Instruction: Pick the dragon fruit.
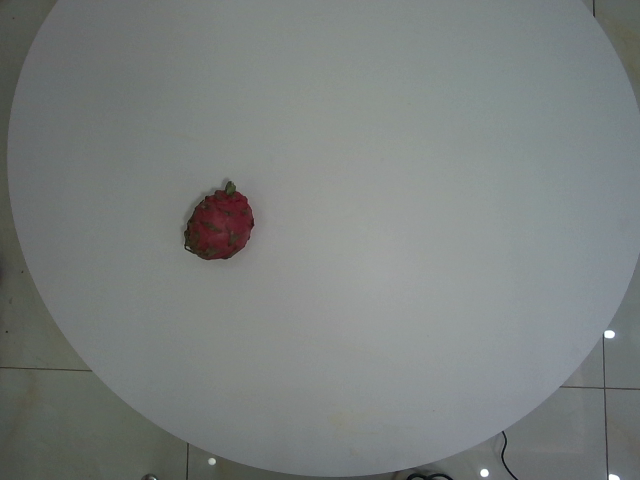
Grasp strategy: vertical